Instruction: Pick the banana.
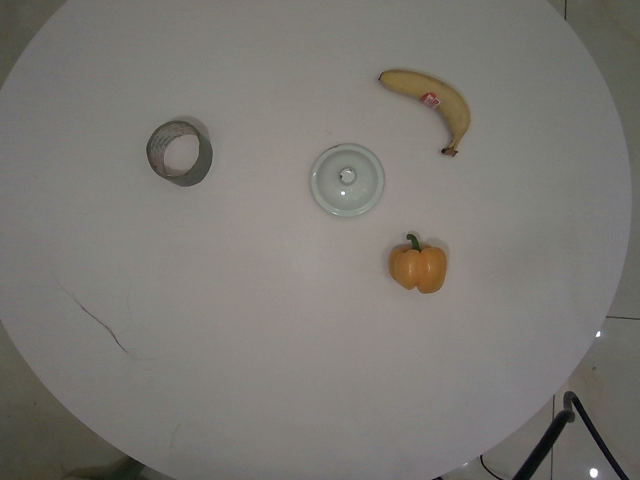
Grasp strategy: vertical